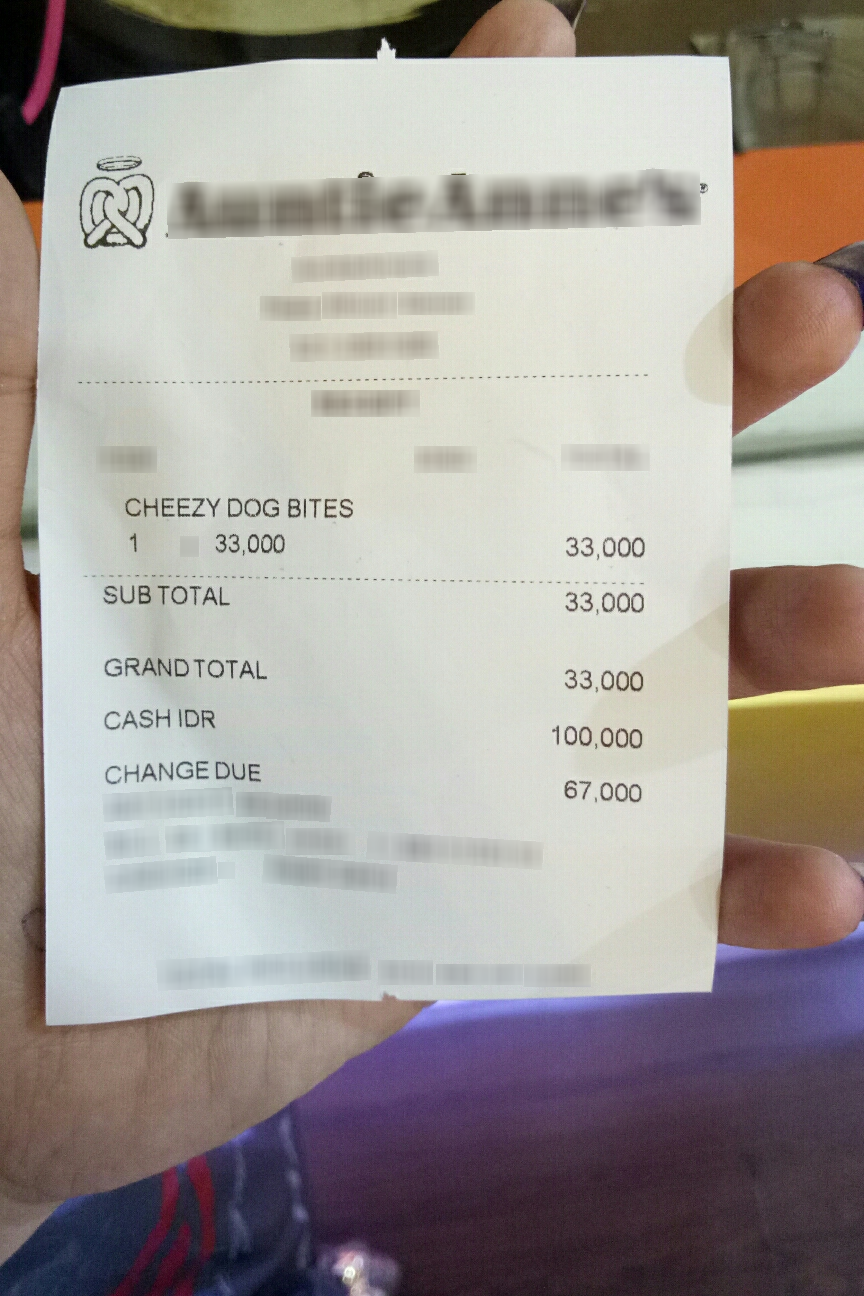
Extraction:
receipt: line_items: name: CHEEZY DOG BITES
price: 33,000
qty: 1
subtotal: 33,000
total: 33,000